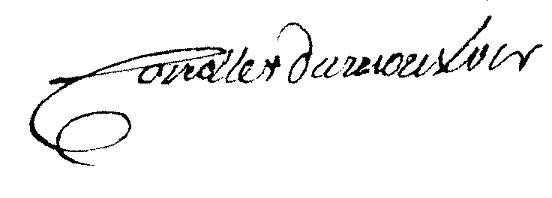
Signature of: louis jacques hippolyte coroller du moustoir